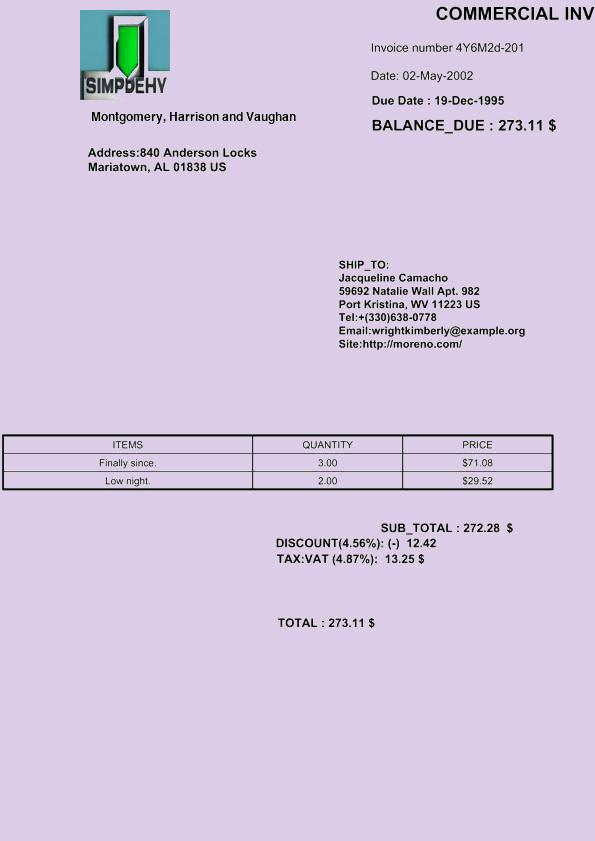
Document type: Invoice